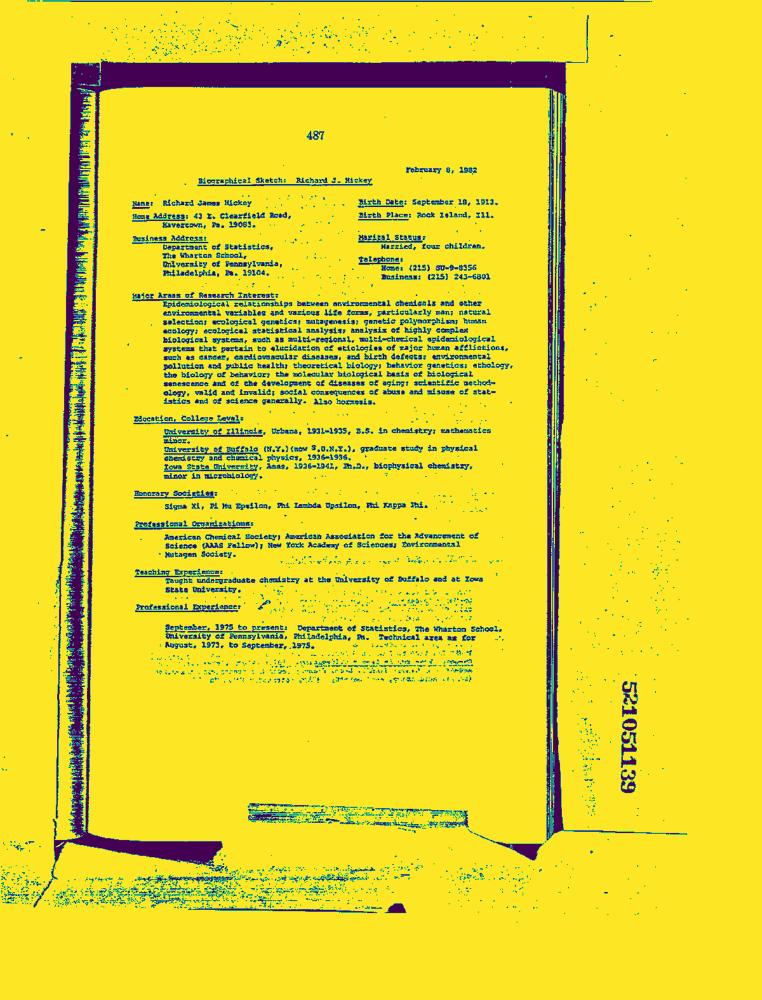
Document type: Resume-Doc